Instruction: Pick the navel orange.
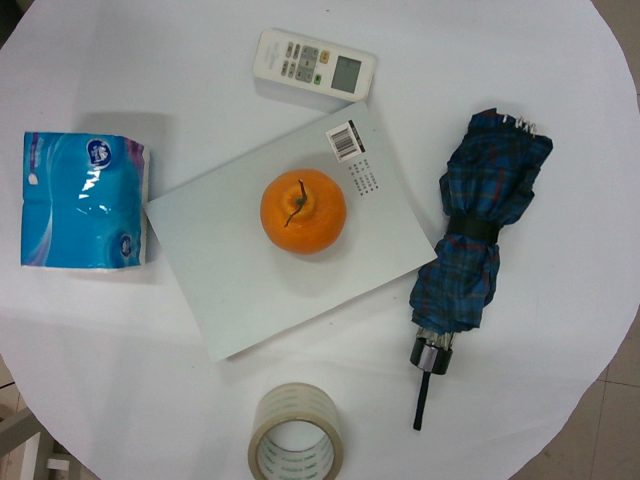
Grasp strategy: vertical